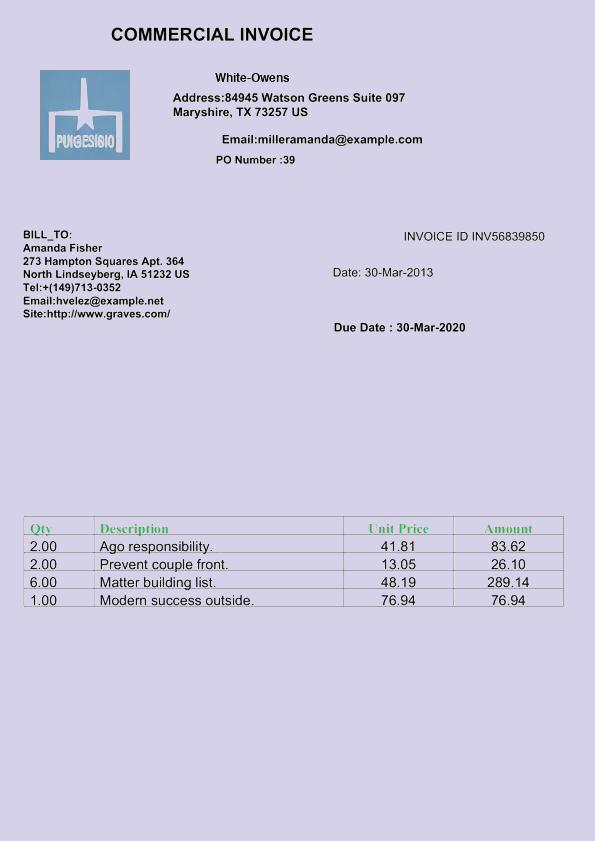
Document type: Invoice